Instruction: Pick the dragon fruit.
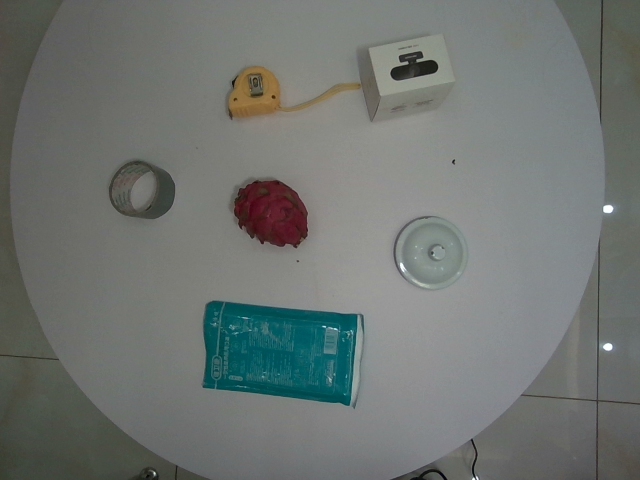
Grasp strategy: vertical